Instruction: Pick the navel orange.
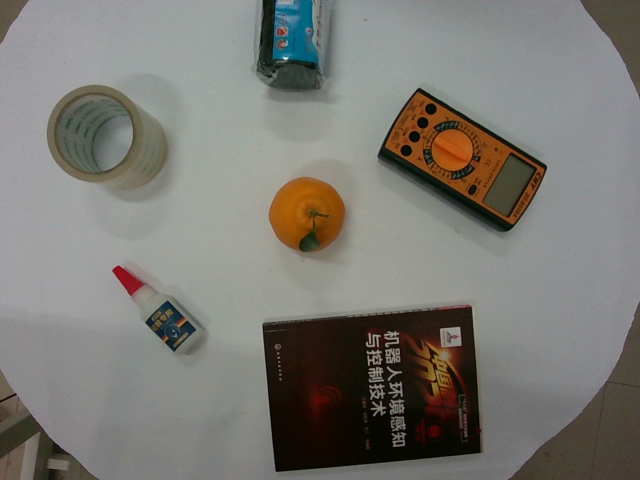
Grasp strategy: vertical